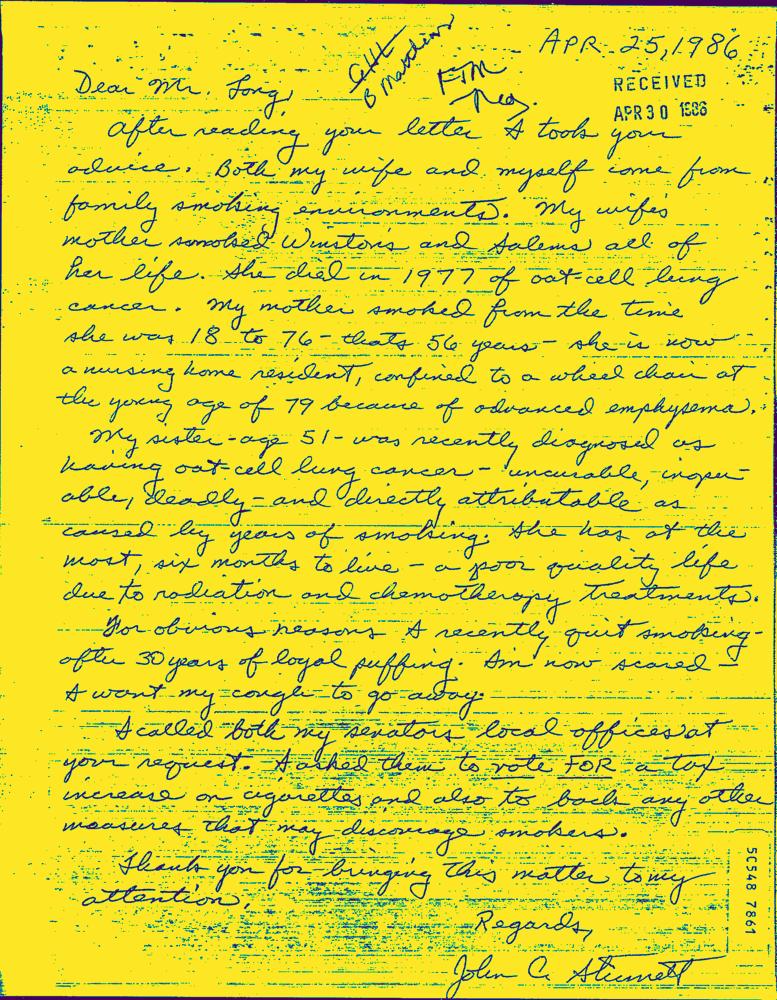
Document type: Hand-Written